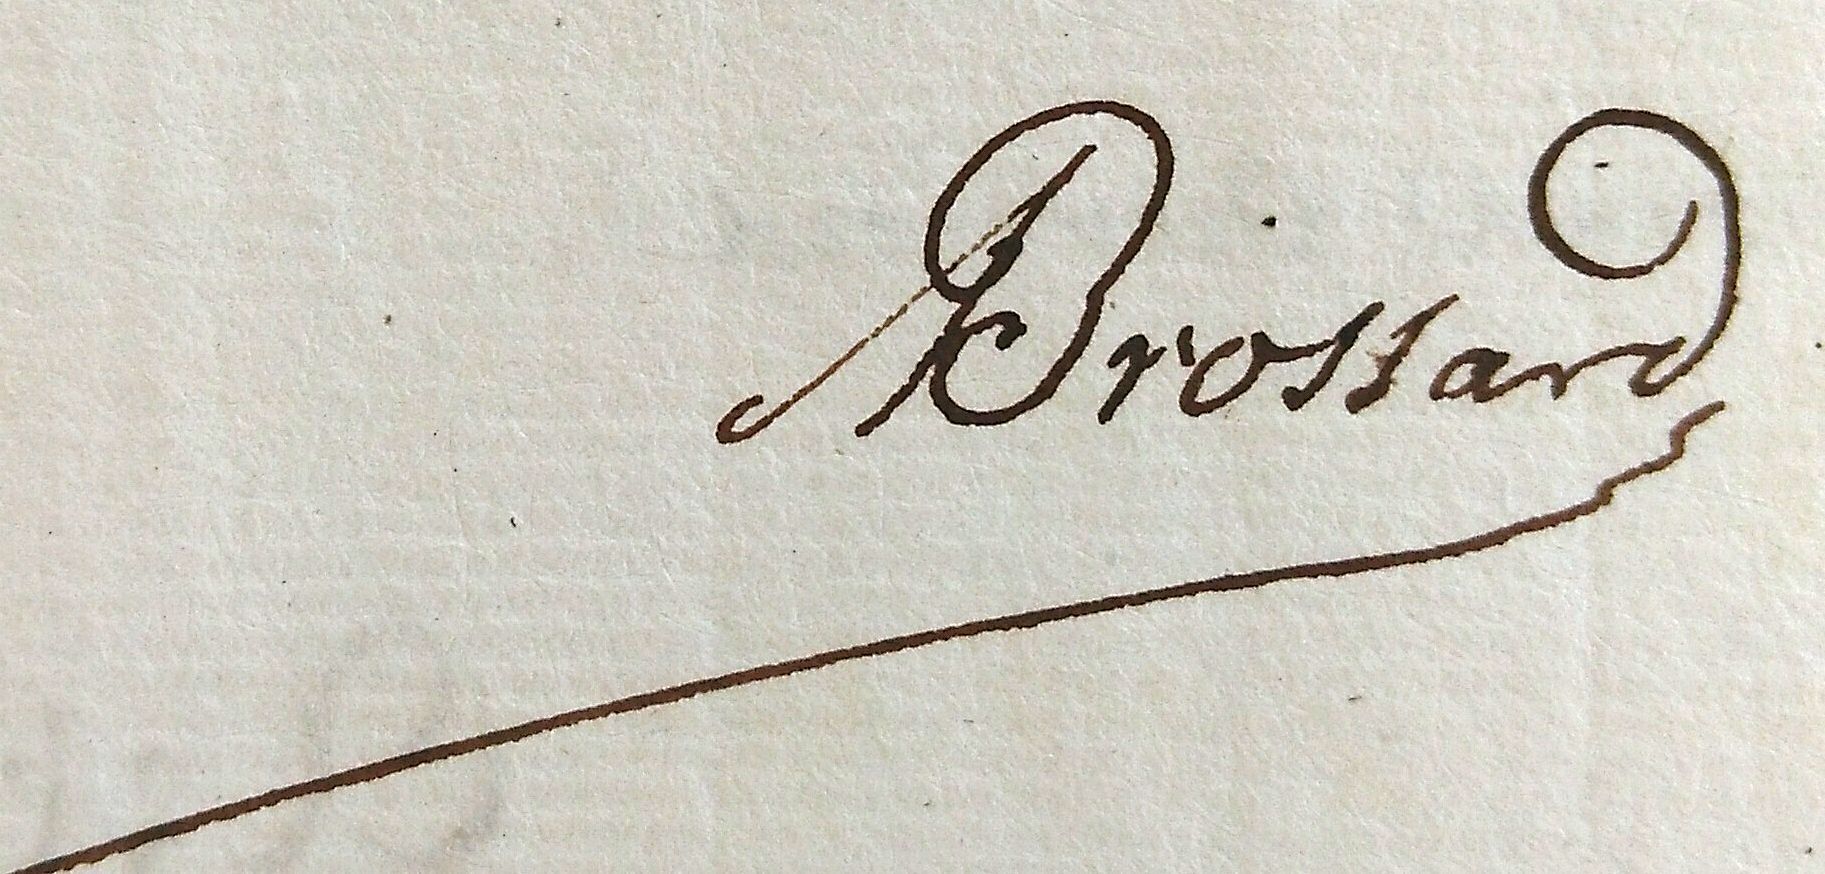
Signature of: antoine brossard